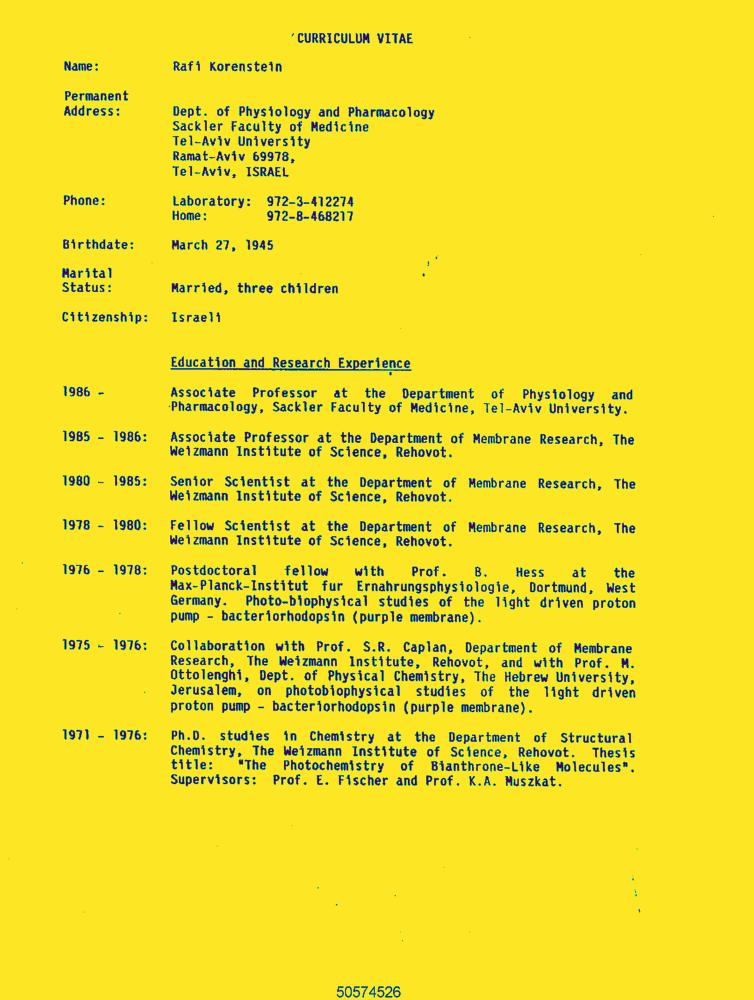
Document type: Resume-Doc